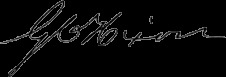
Signature of: gideon hixon